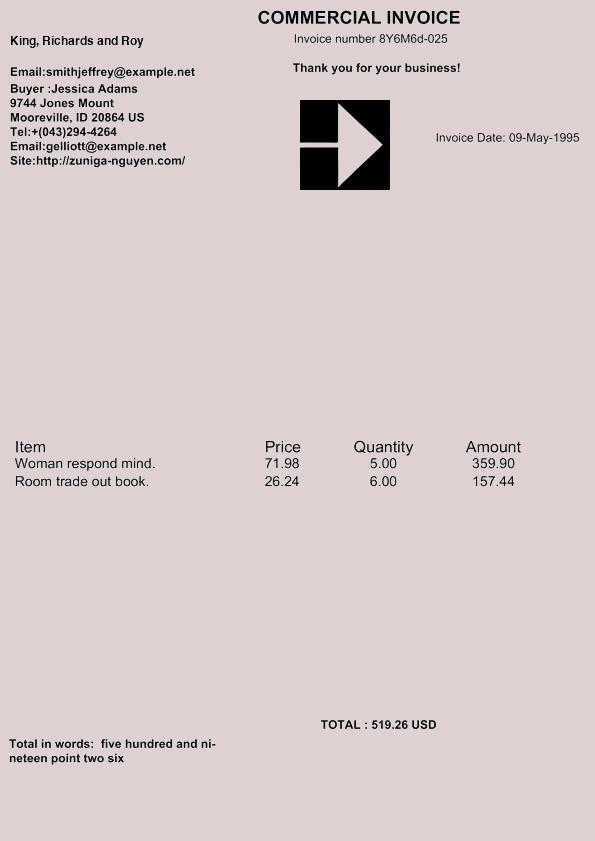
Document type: Invoice